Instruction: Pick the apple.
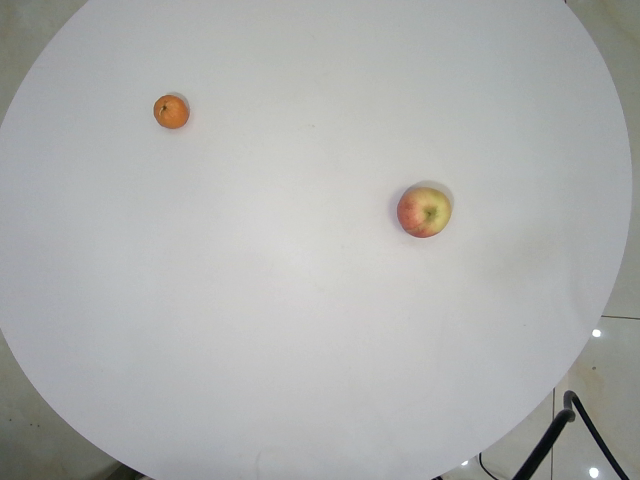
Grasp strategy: vertical